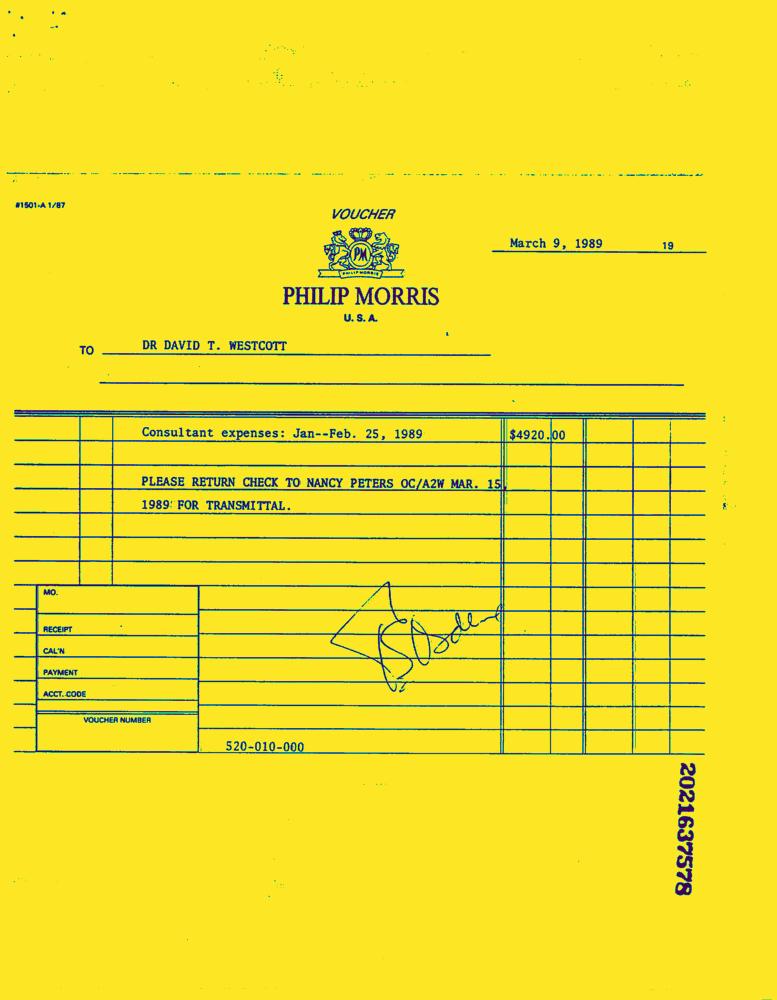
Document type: Invoice-Doc